Extract the amount written in words, the amount in digits, the name of the payee, the date on the cheque, and the bank's name from the image.
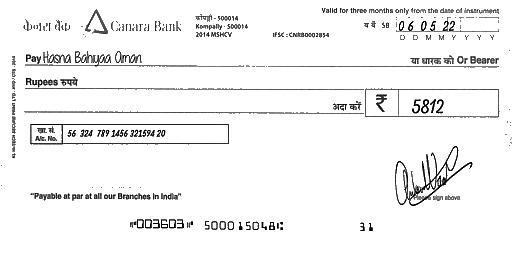
amt_in_words:
amt_in_figures: 5812
payee_name: Hasna Bahiyaa Amari
bank_name: Canara Bank
cheque_date: 06/05/22